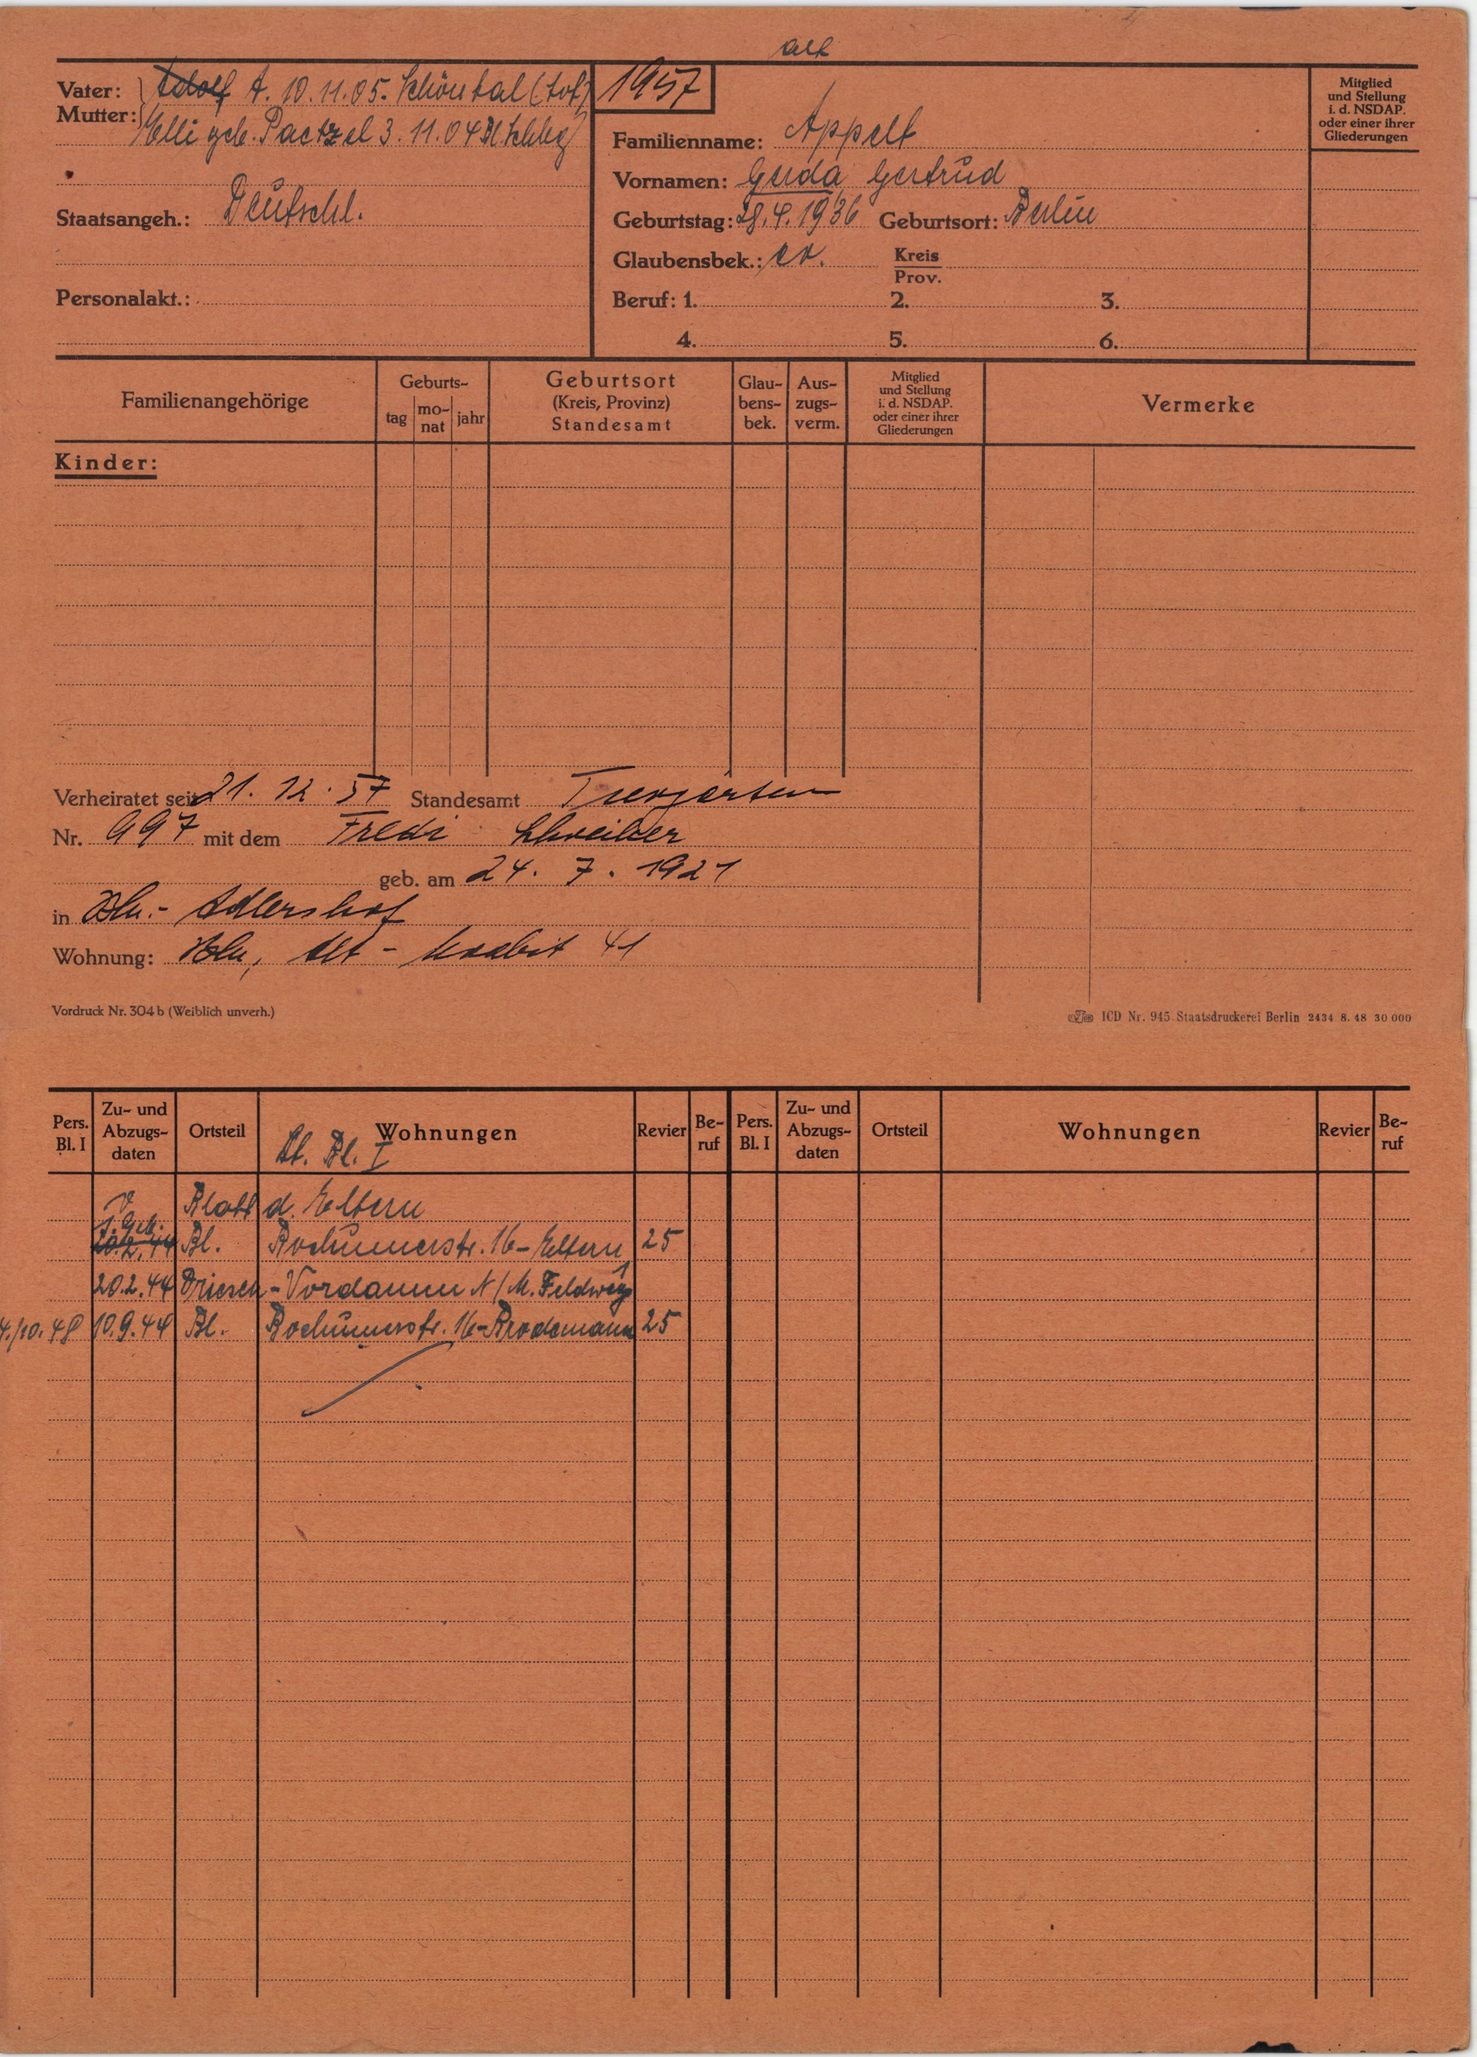
Appelt